Question: What was observed in the imaging?
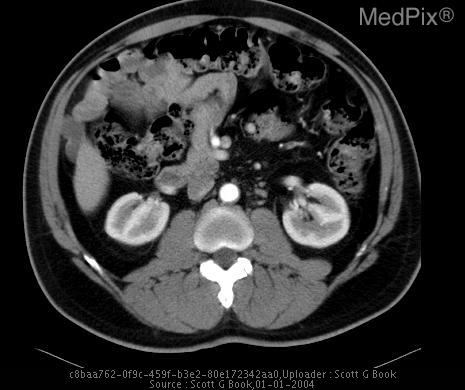
Answer: The imaging shows Midgut malrotation with duodenum failing to cross midline and small bowel in right abdomen. Cecum in lower mid-right abdomen. Abnormal position of SMV/SMA. Inflammatory changes surrounding cecum and area of appendix with fluid collection. Duodenum fails to pass midline and proximile jejunum in RUQ..